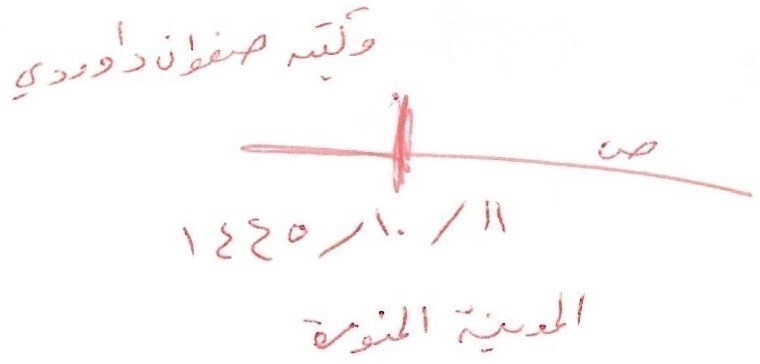
Signature of: ṣafwān ʻadnān dāwūdī